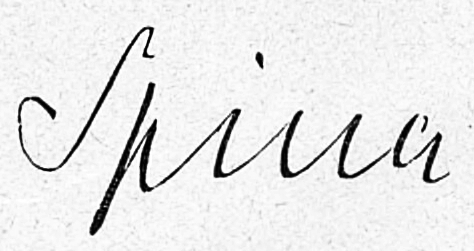
Signature of: franz spina